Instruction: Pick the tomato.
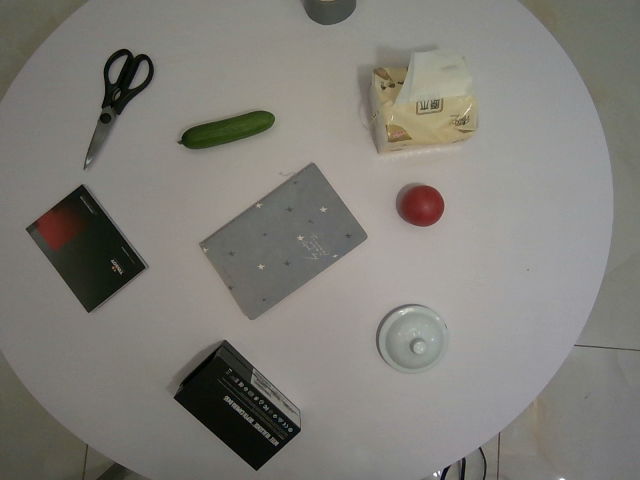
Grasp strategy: vertical